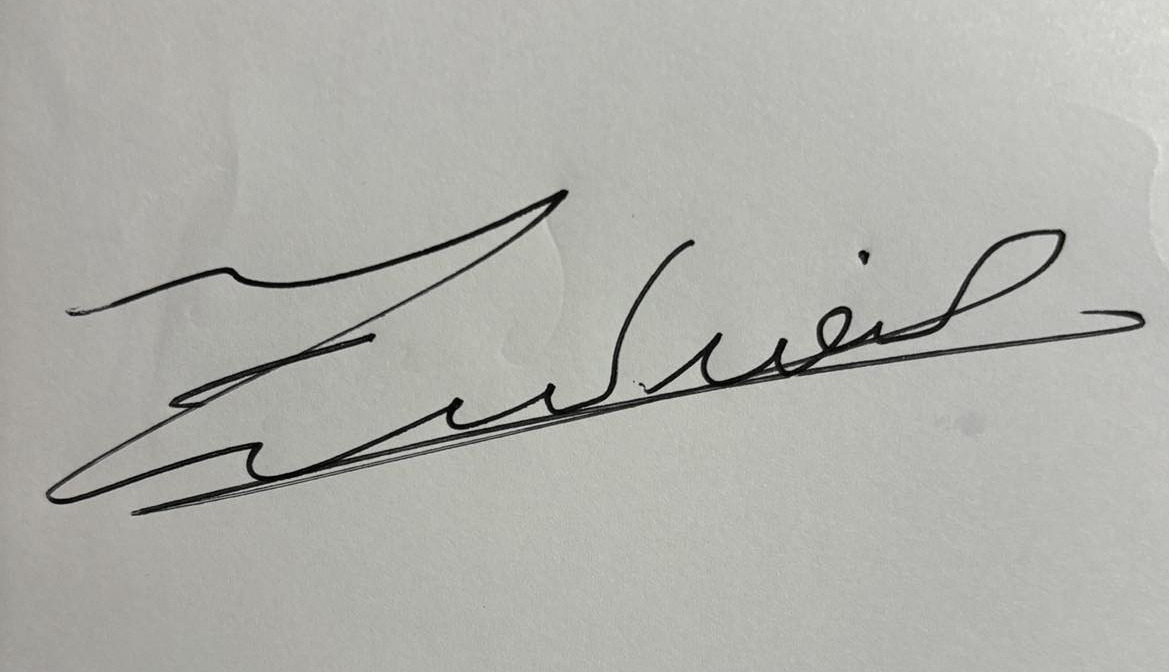
Signature of: georgios xydias